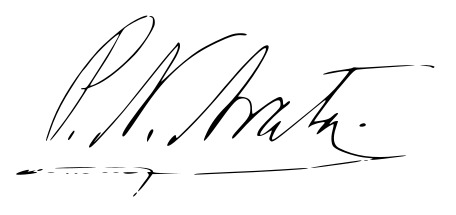
Signature of: pedro narciso arata